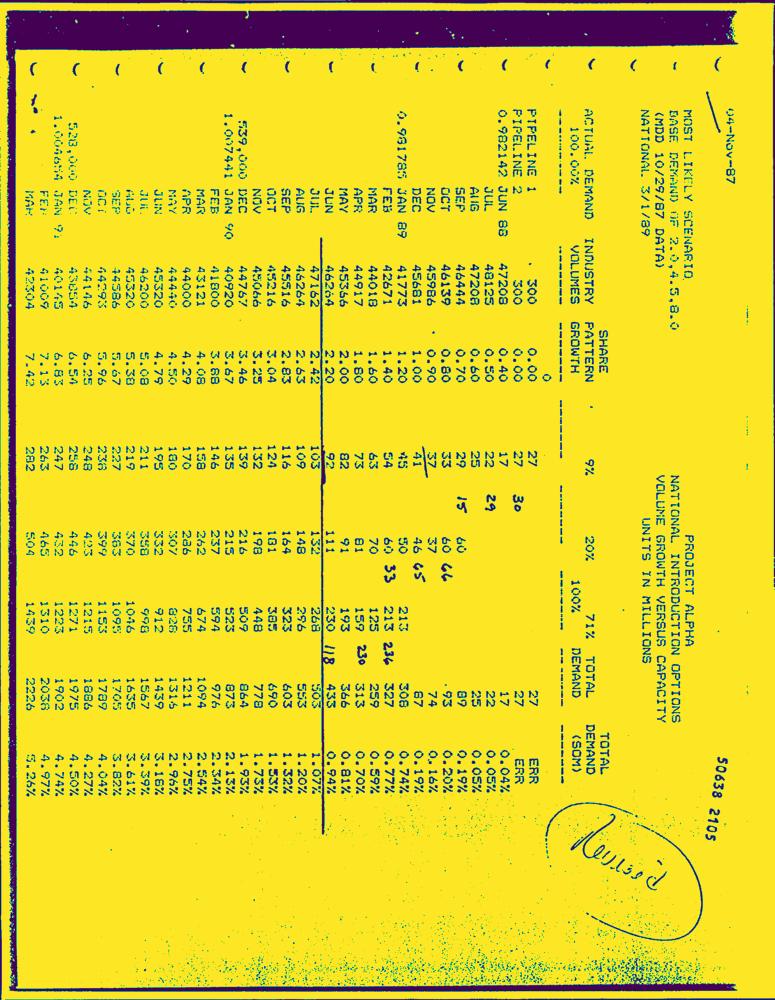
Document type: Hand-Written